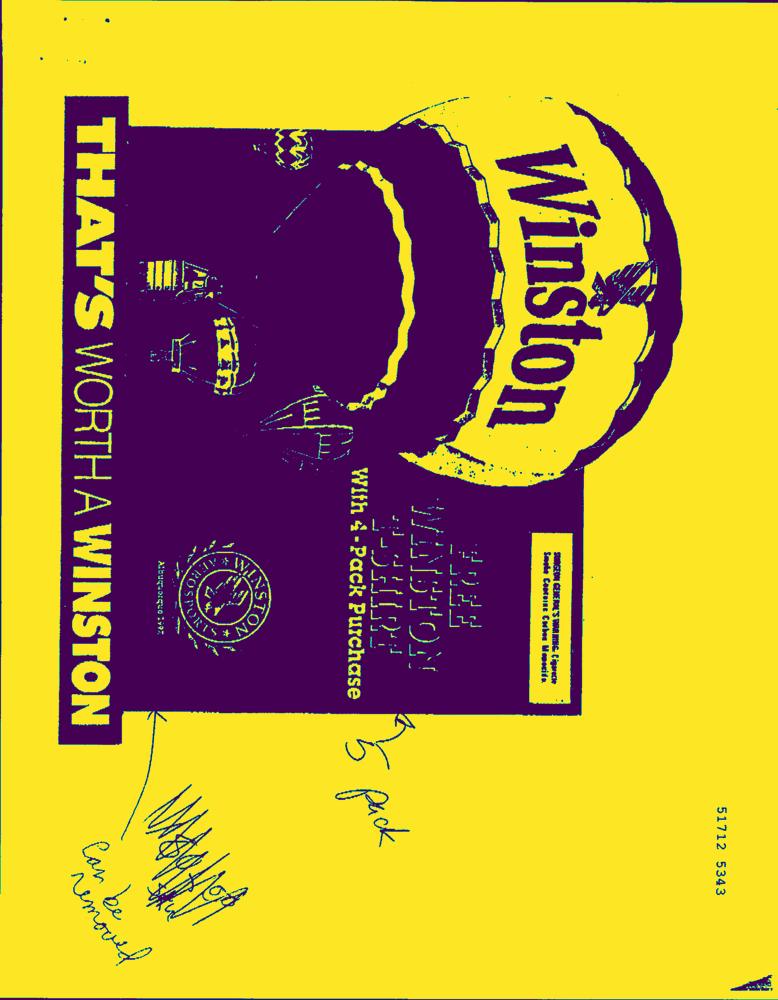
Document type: AD